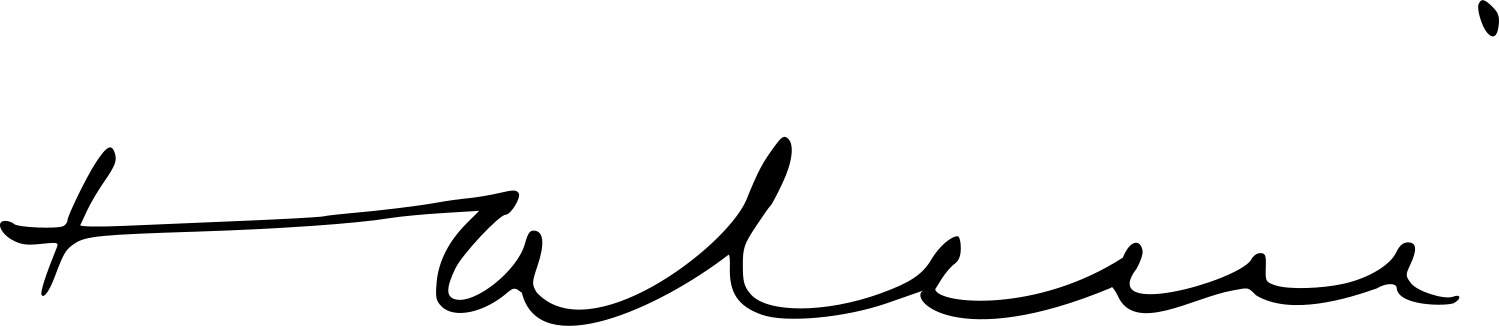
Signature of: france albert rené